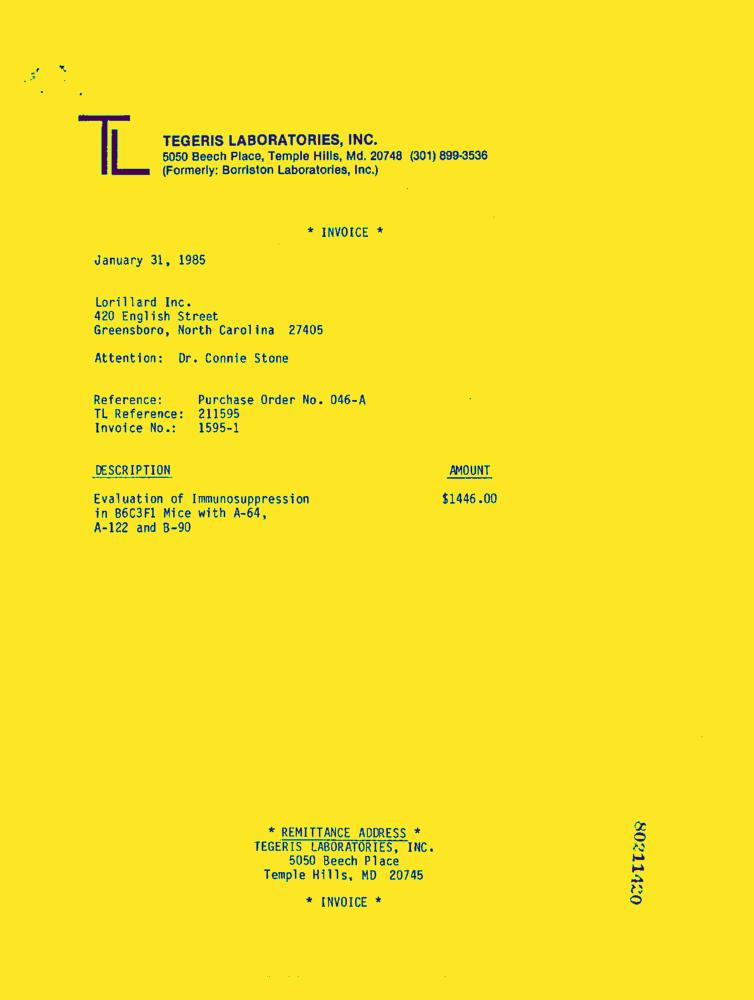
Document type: Invoice-Doc